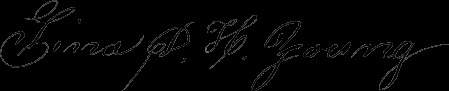
Signature of: zina d h young